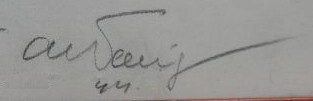
Signature of: adolf wenig